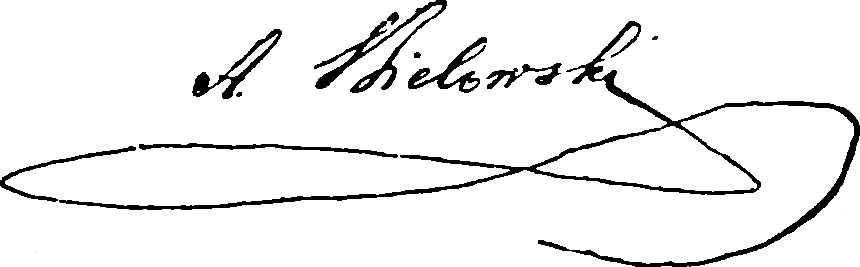
Signature of: august bielowski